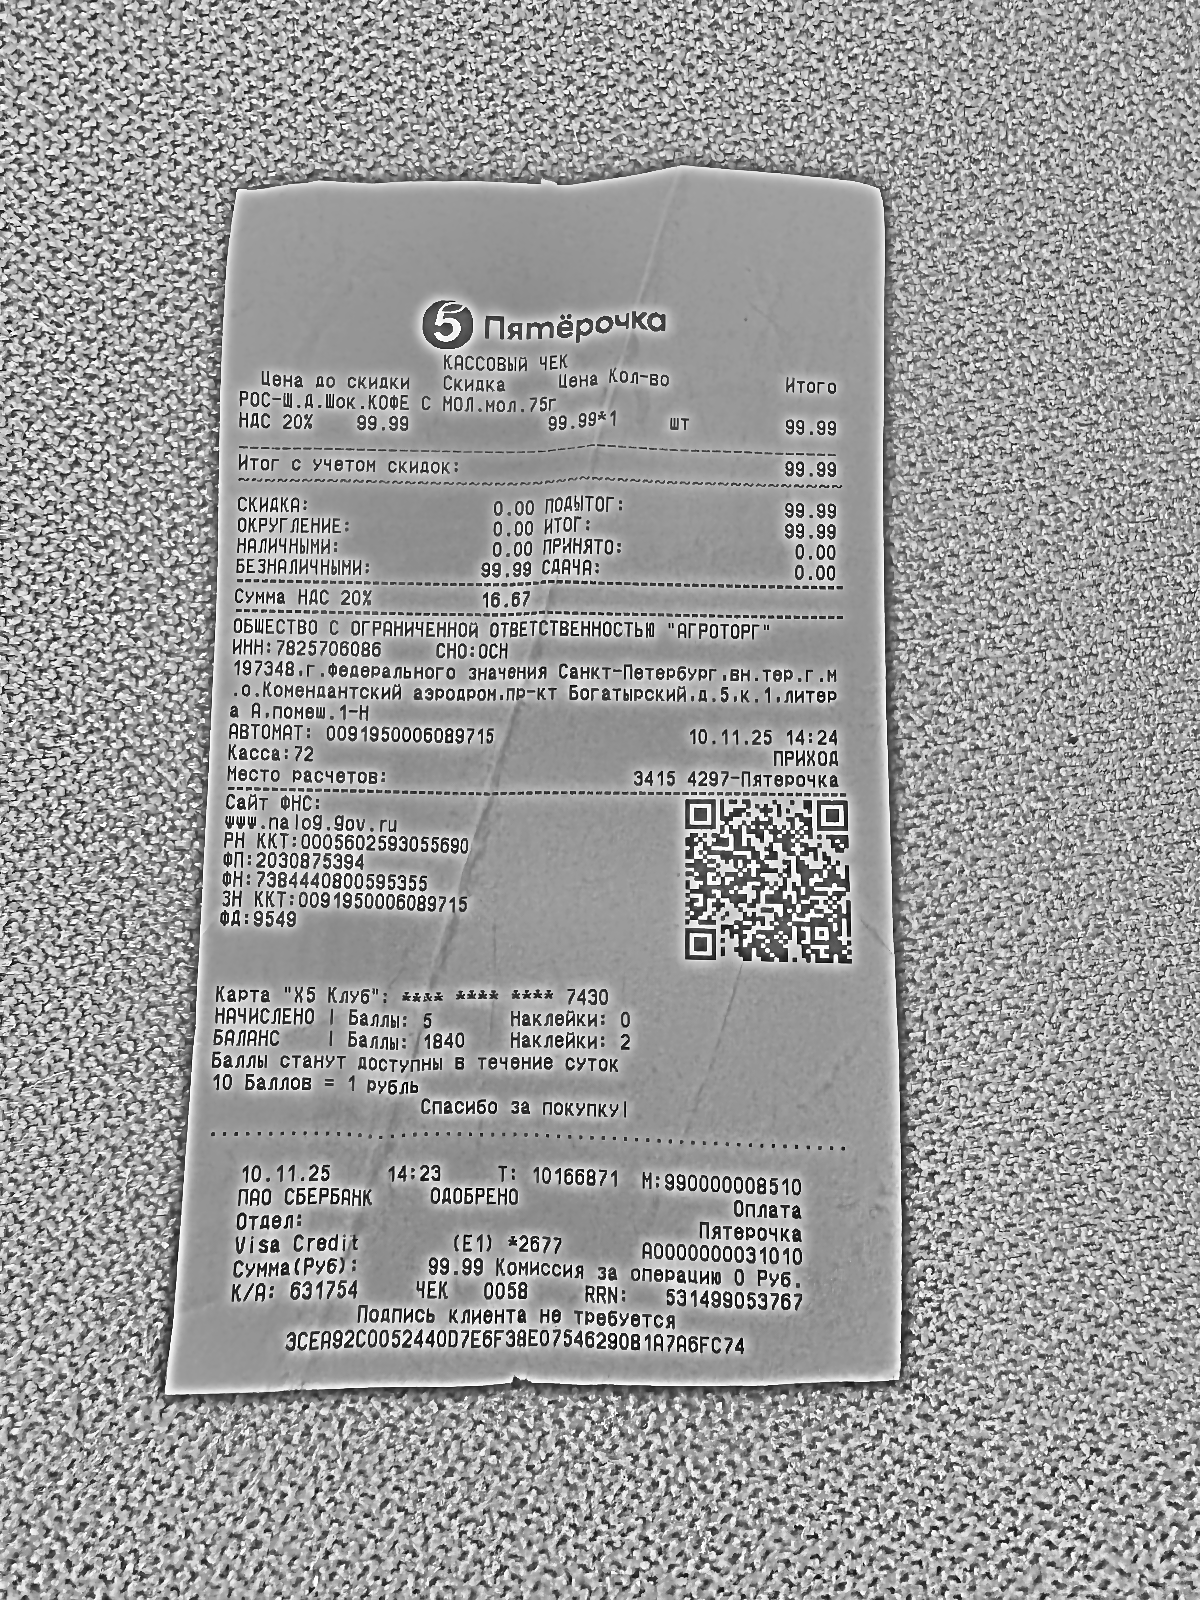
Продавец: ОБЩЕСТВО С ОГРАНИЧЕННОЙ ОТВЕТСТВЕННОСТЬЮ "АГРОТОРГ"
ИНН: 7825706086
Дата: 10.11.25
Товары: РОС-Щ.Д.Шок.КОФЕ С МОЛ.мол.75г
Количество: 1
Цена: 99.99
Сумма: 99.99
Итого: 99.99